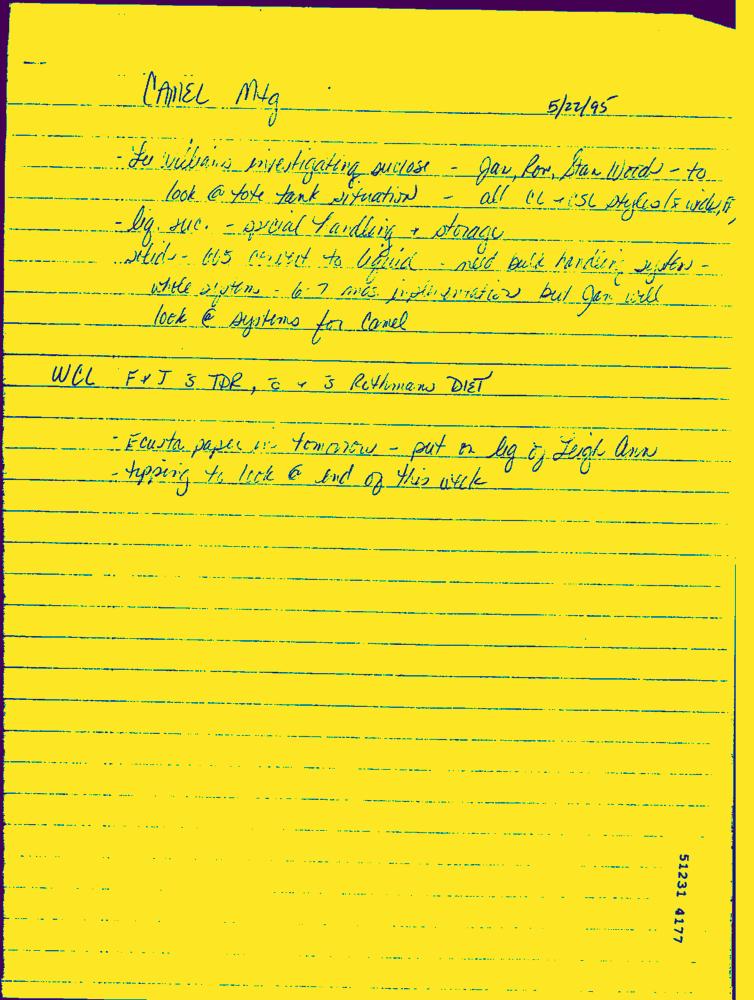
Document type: Hand-Written